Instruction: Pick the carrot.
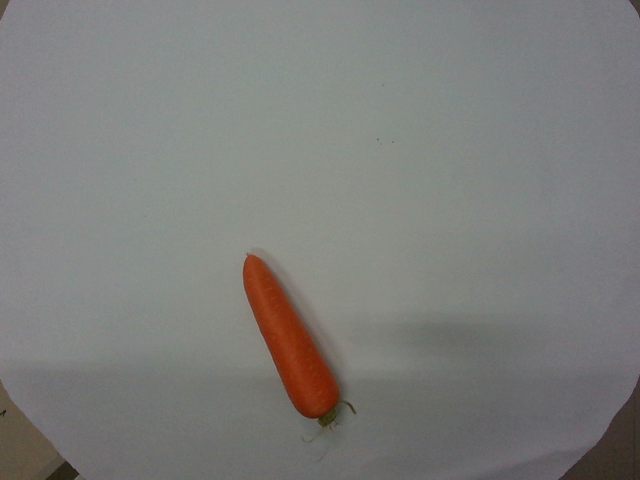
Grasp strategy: vertical